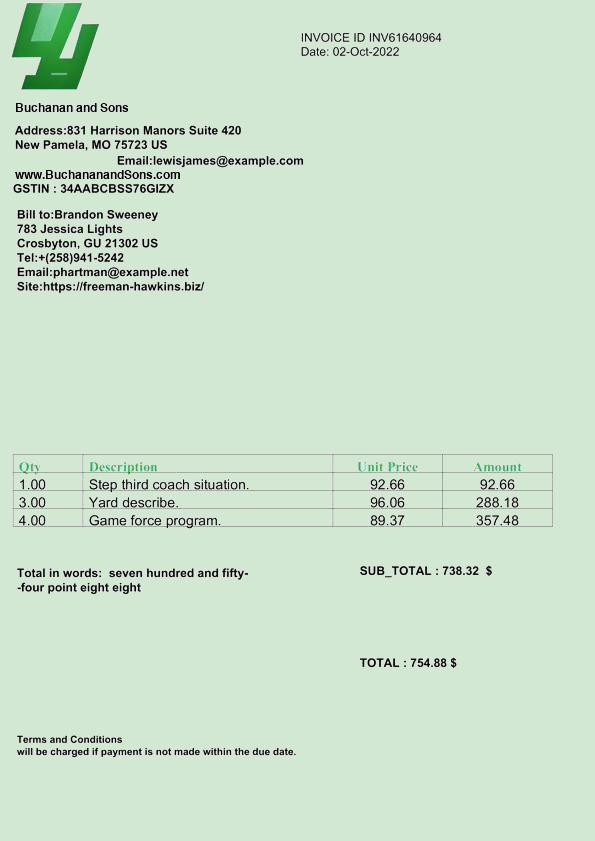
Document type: Invoice